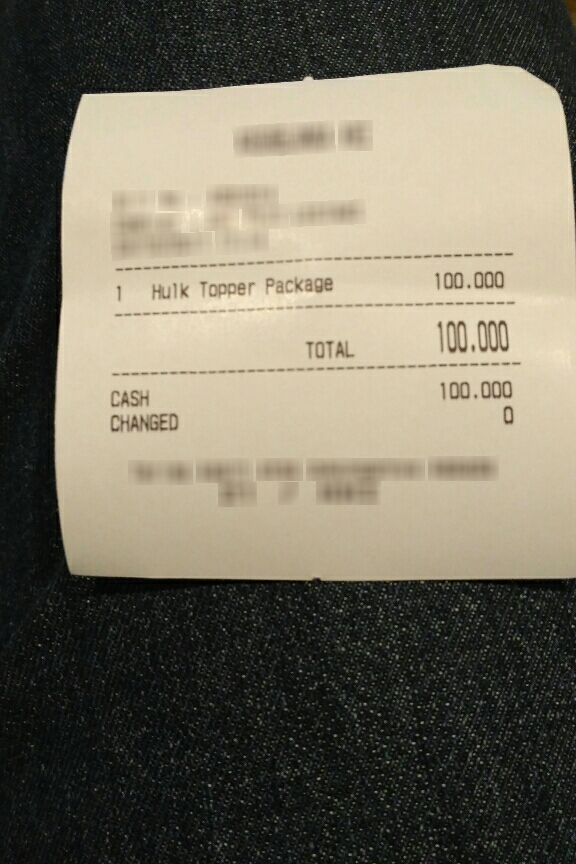
Number of items: 3
Total: 100.000
OCR text regions:
text: 1
text: Hulk
text: Topper
text: Package
text: 100.000
text: TOTAL
text: 100.000
text: CASH
text: 100.000
text: CHANGED
text: 0